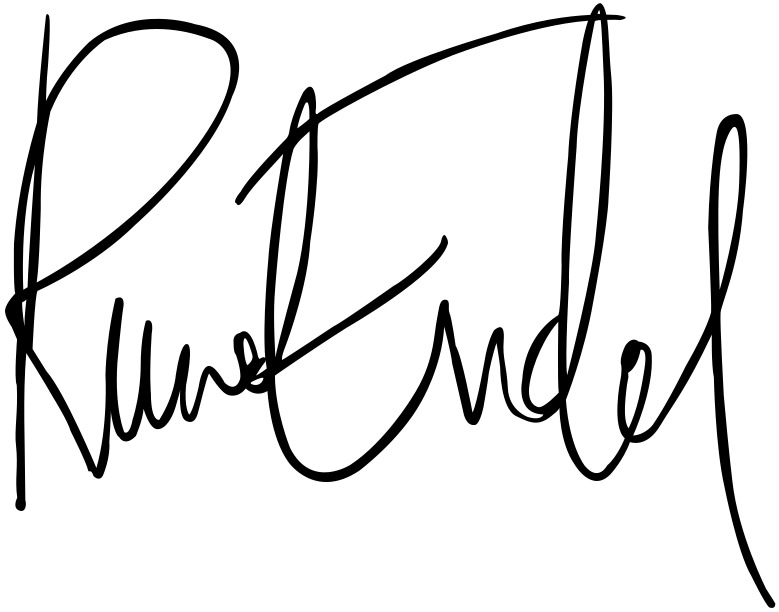
Signature of: rune endal